Extract the amount written in words, the amount in digits, the name of the payee, the date on the cheque, and the bank's name from the image.
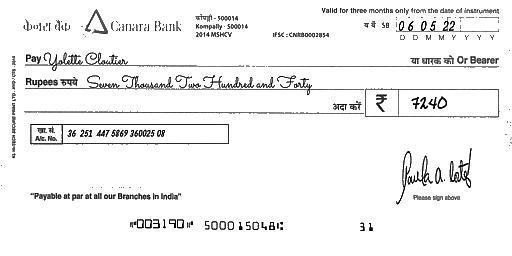
amt_in_words: Seven Thousand Two Hundred and Forty
amt_in_figures: 7240
payee_name: Yolette Cloutier
bank_name: Canara Bank
cheque_date: 06/05/22